Question: In what way does the history help explain the case?
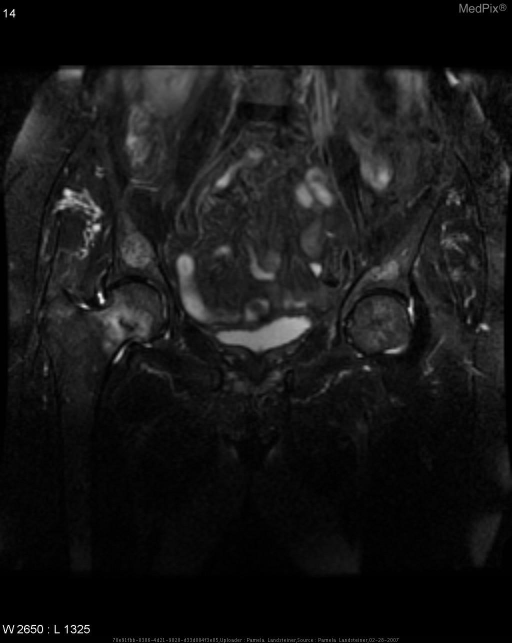
Answer: The patient's history of A 76-year-old woman presents to her primary care manager with right hip pain. No known history of trauma. is key in understanding the case.